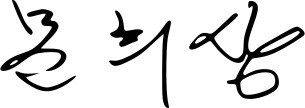
Signature of: moon hee sang